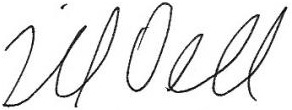
Signature of: michael dell